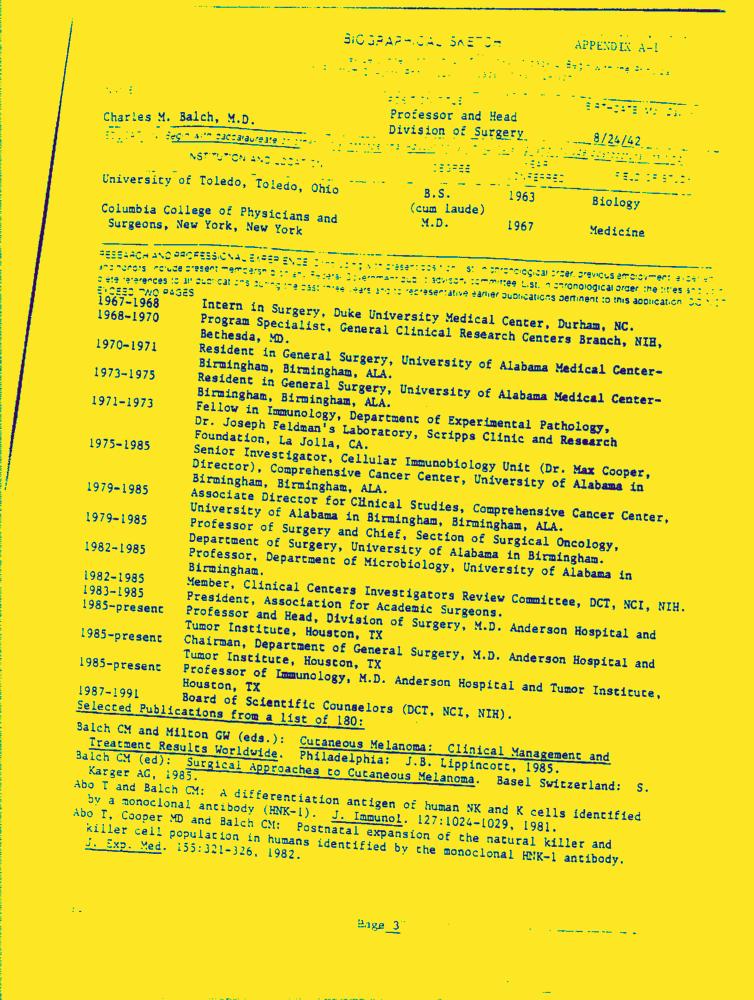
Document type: Resume-Doc